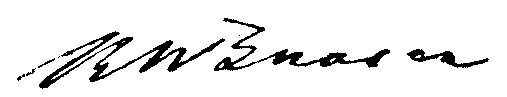
Signature of: robert bunsen